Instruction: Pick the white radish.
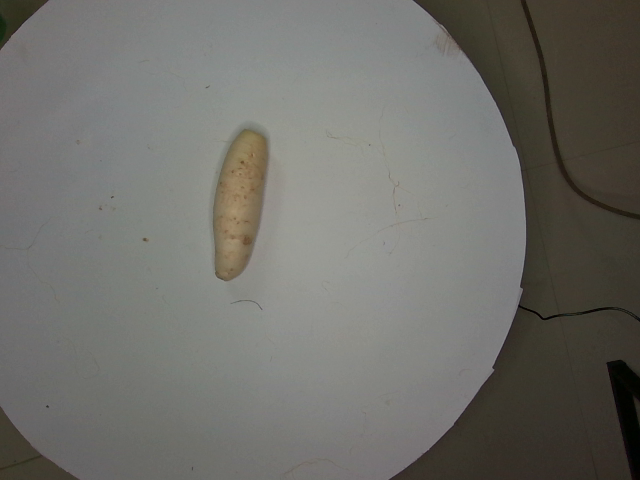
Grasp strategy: vertical